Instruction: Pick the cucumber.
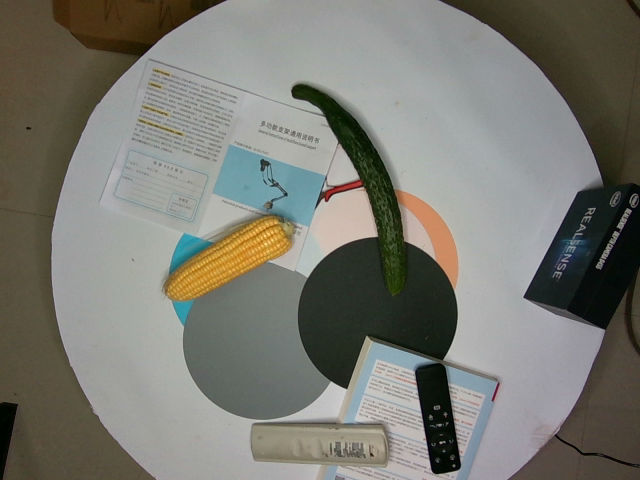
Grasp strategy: vertical